Question: How is the history relevant to the case?
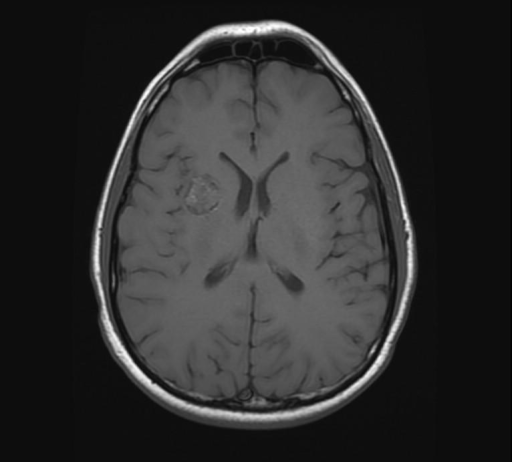
Answer: The patient's history of 32 year-old man with the recent onset of seizures. is key in understanding the case.